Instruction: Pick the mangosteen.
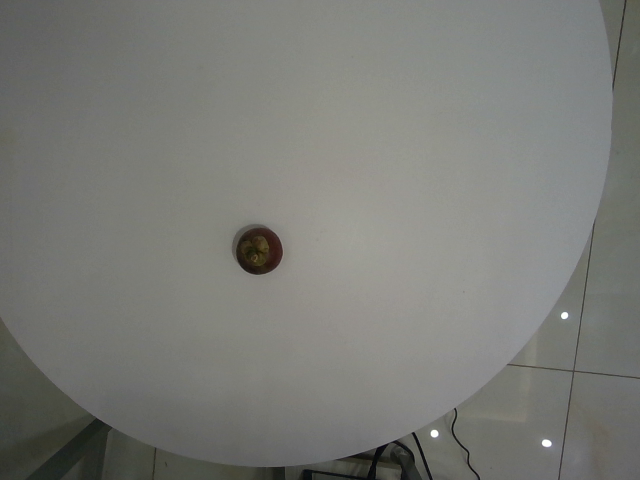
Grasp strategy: vertical